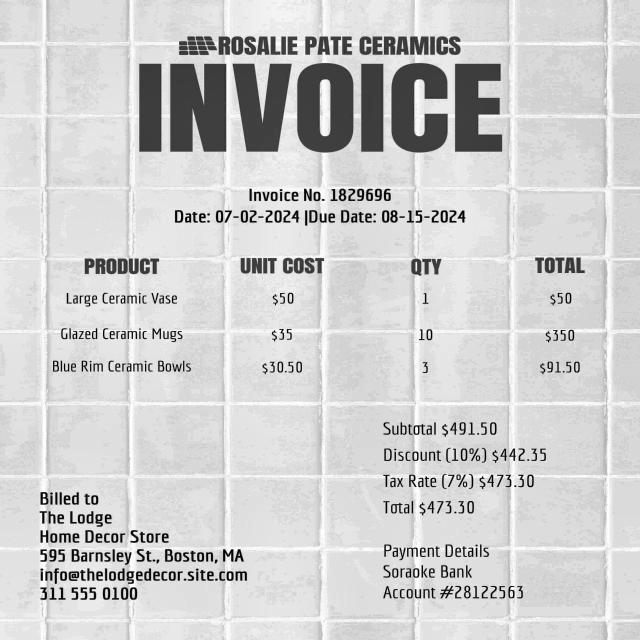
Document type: Invoice